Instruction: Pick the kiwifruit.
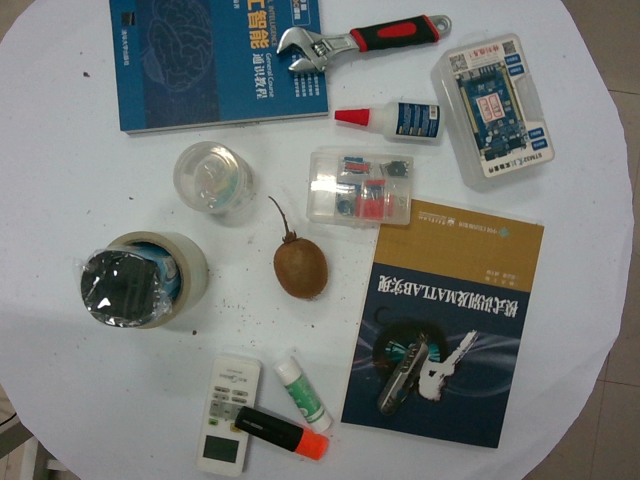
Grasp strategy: vertical